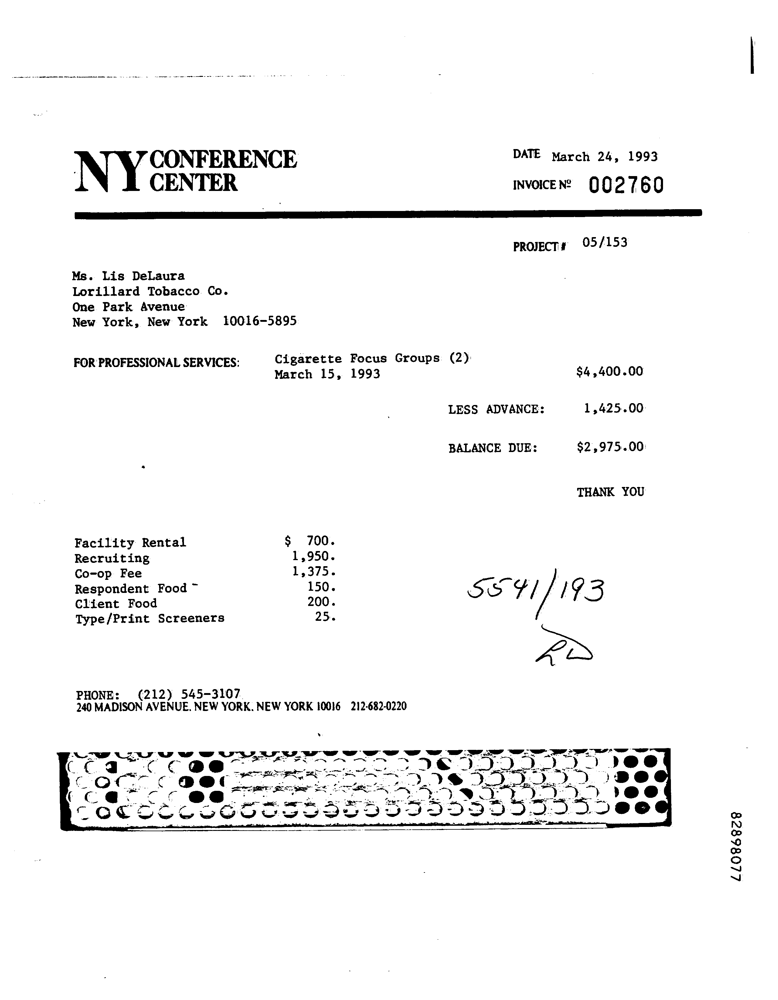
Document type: Invoice